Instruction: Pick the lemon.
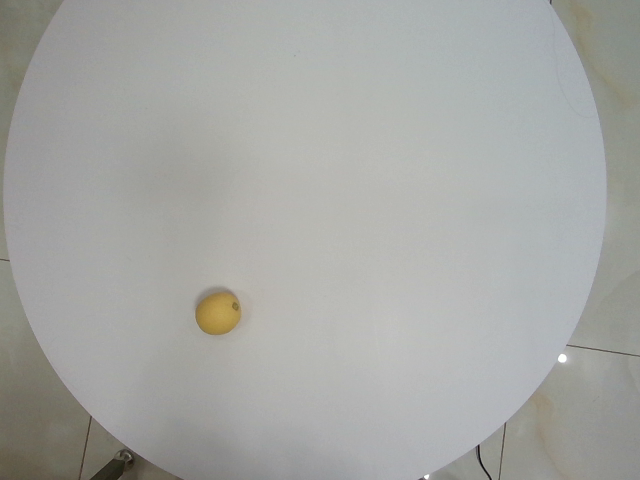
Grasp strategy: vertical